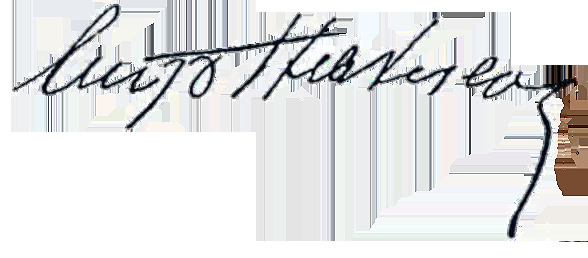
Signature of: eugeniu stătescu